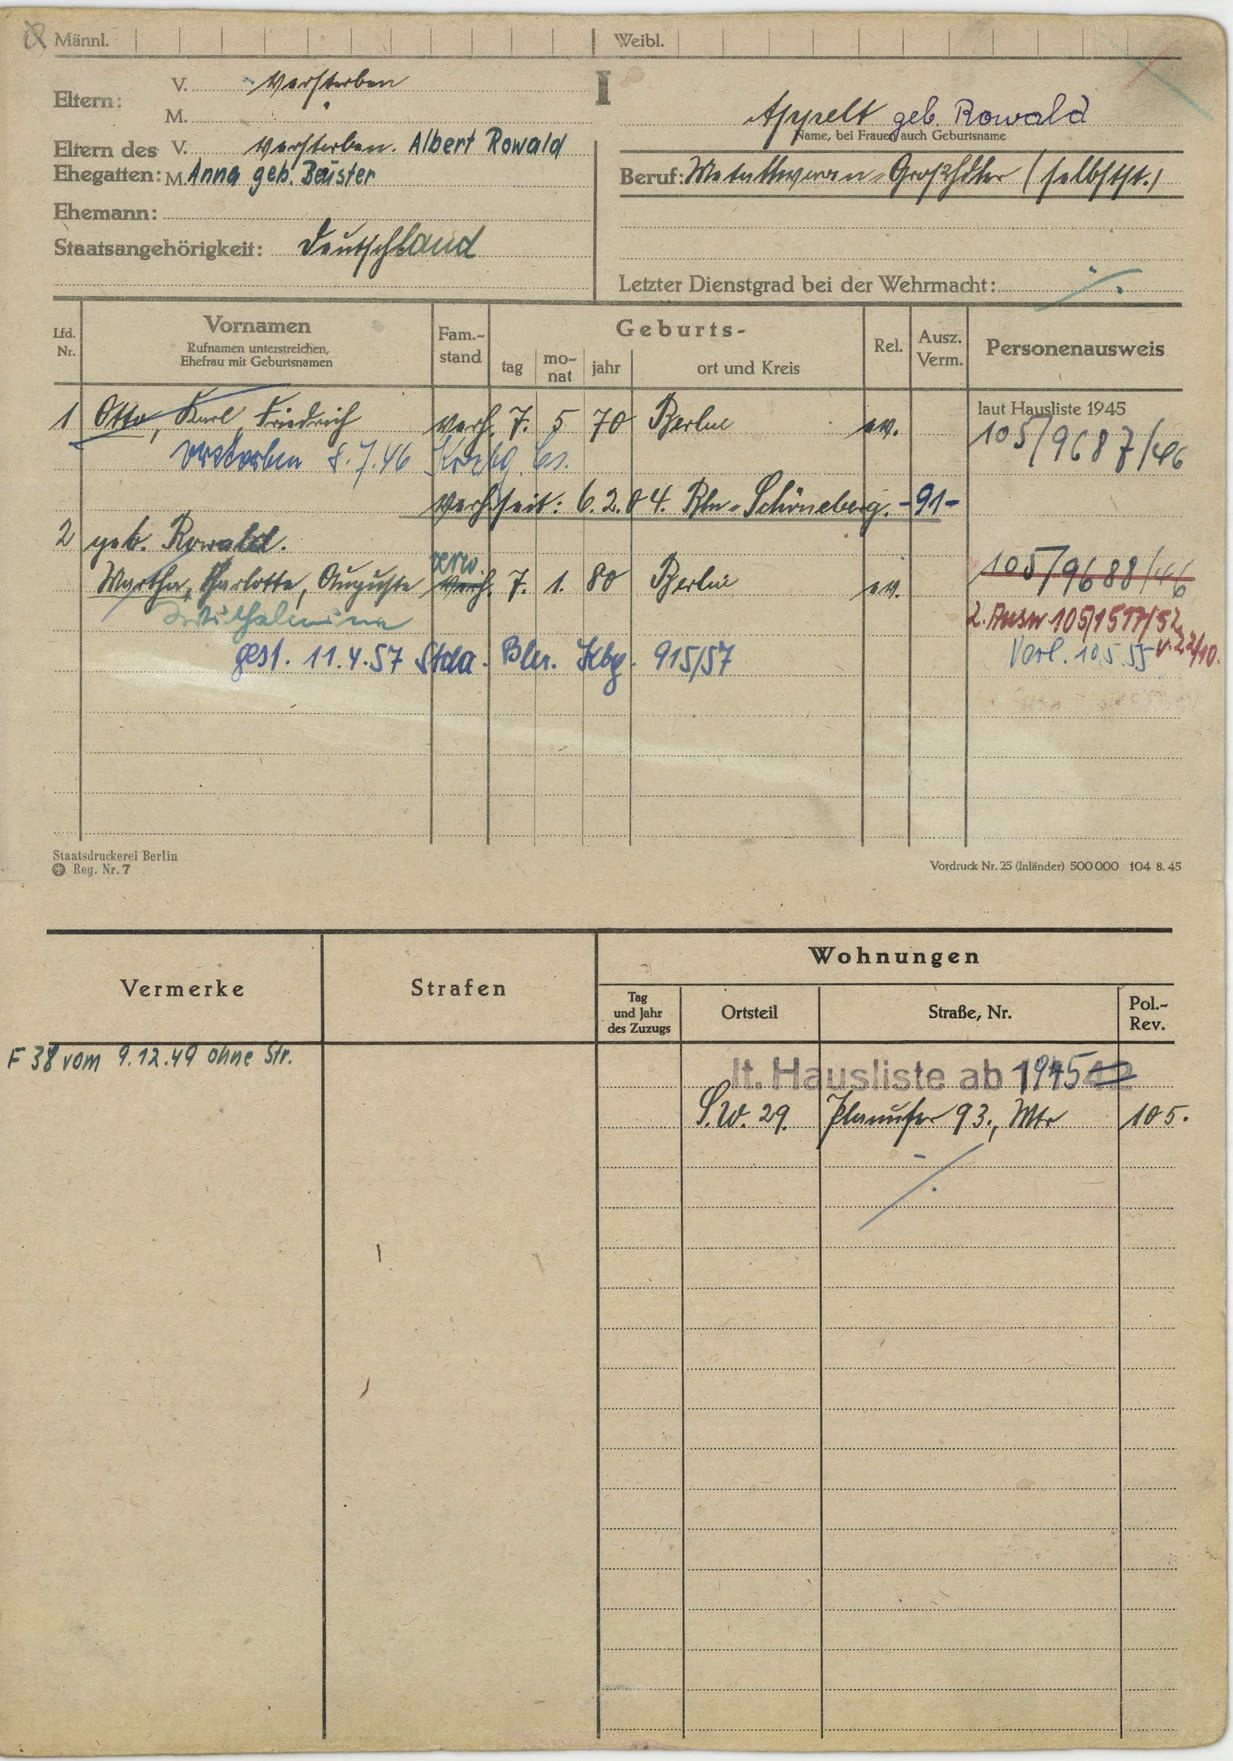
Appelt geb. Rowald